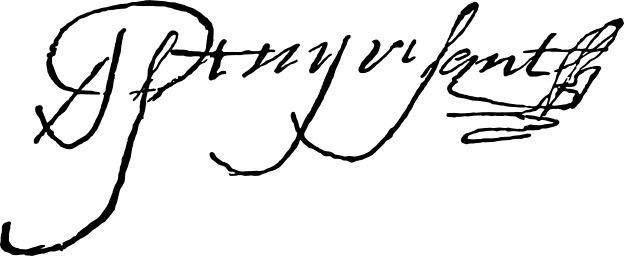
Signature of: peter stuyvesant